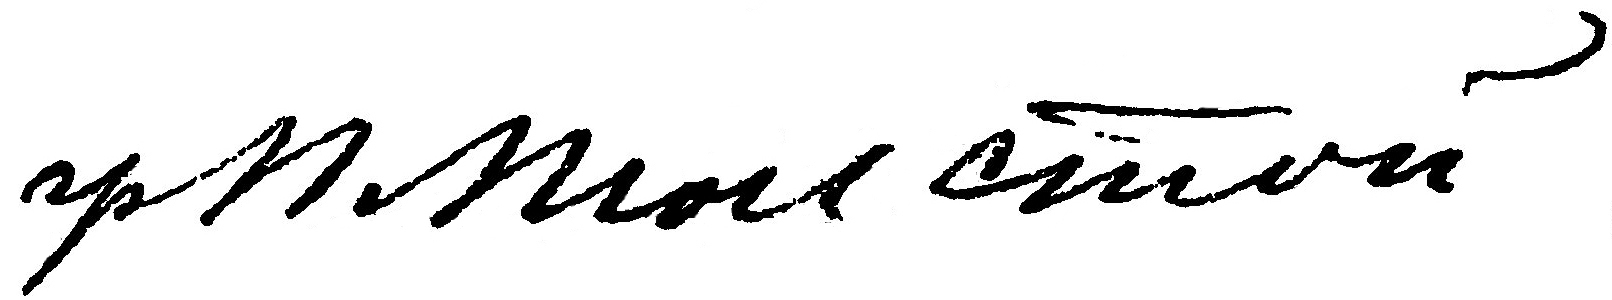
Signature of: pyotr tolstoy